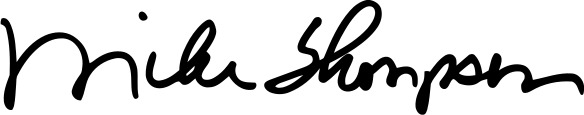
Signature of: mike thompson